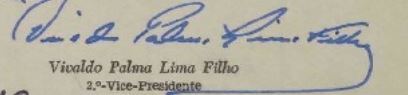
Signature of: vivaldo lima filho